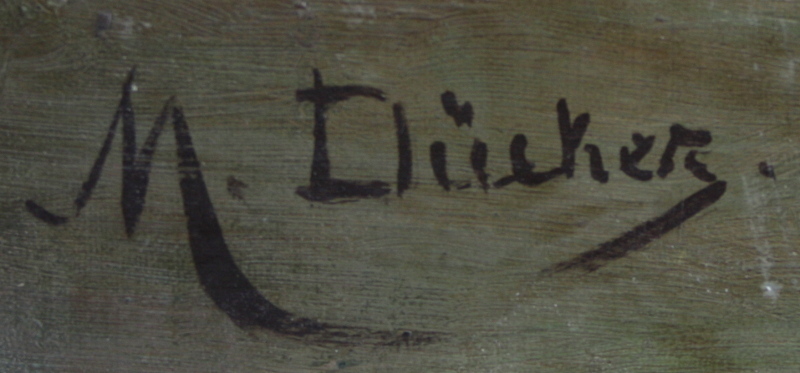
Signature of: marie dücker